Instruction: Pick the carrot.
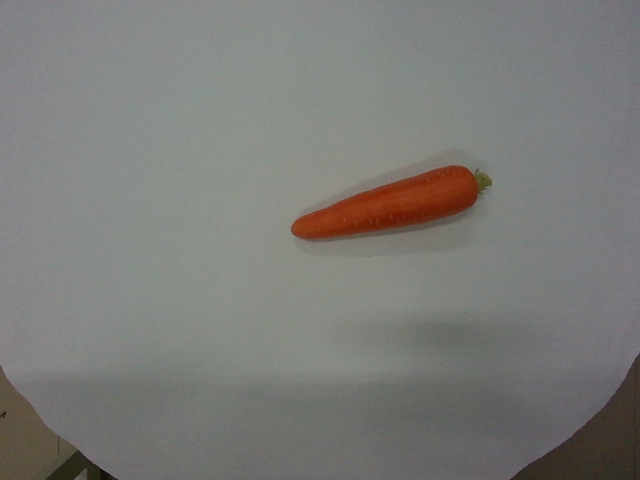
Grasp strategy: vertical